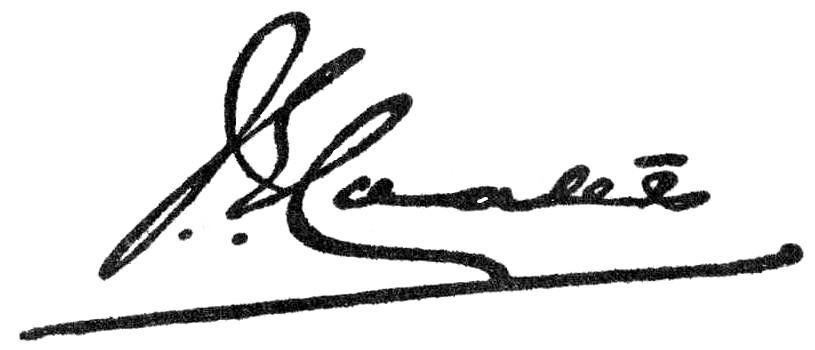
Signature of: gordon coates